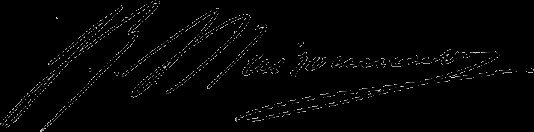
Signature of: jacques gilles maisonneuve